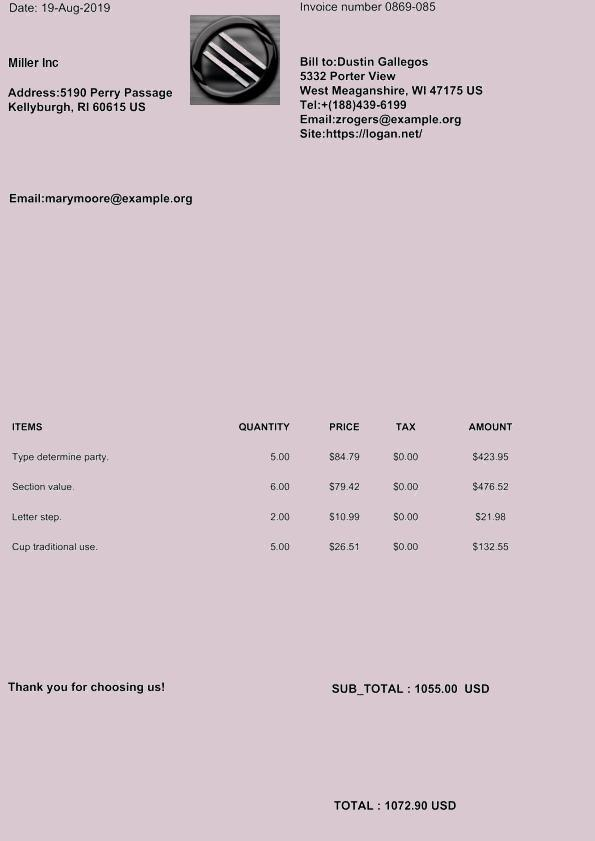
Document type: Invoice